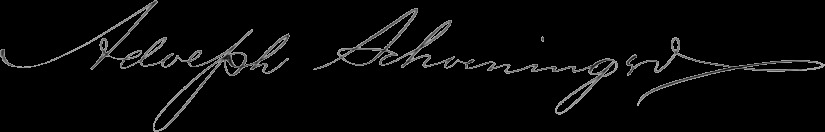
Signature of: adolph schoeninger